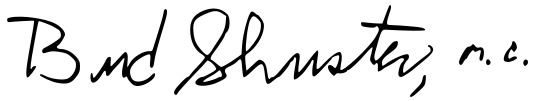
Signature of: bud shuster